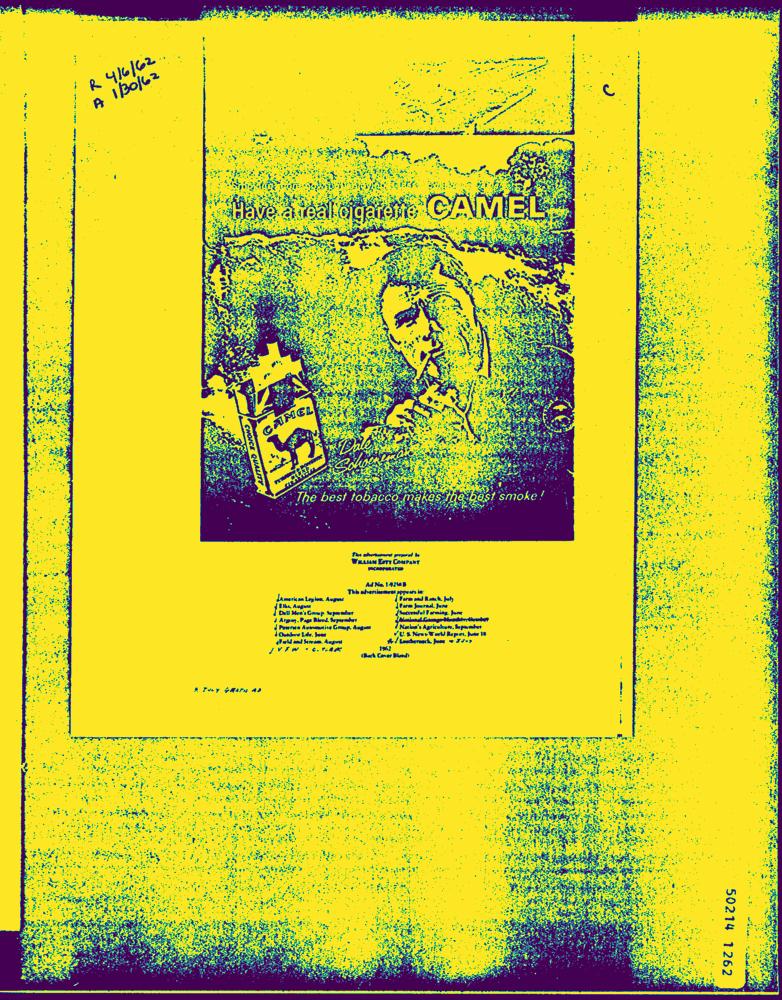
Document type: AD